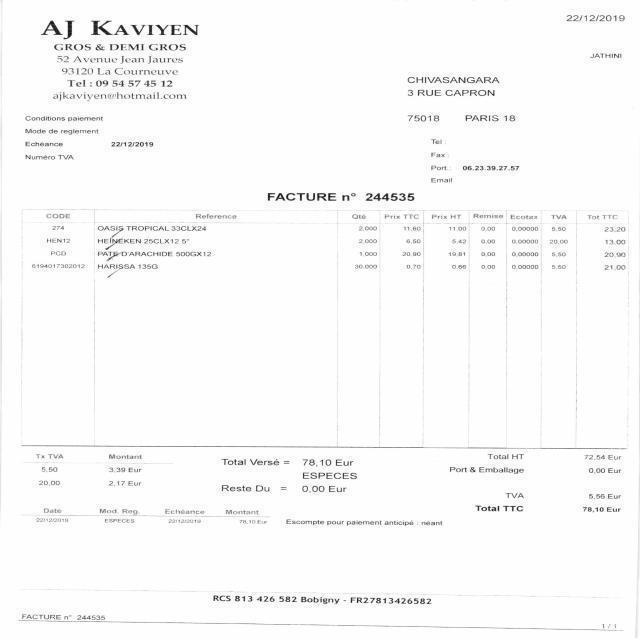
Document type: Invoice